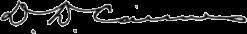
Signature of: delorme donaldson cairnes